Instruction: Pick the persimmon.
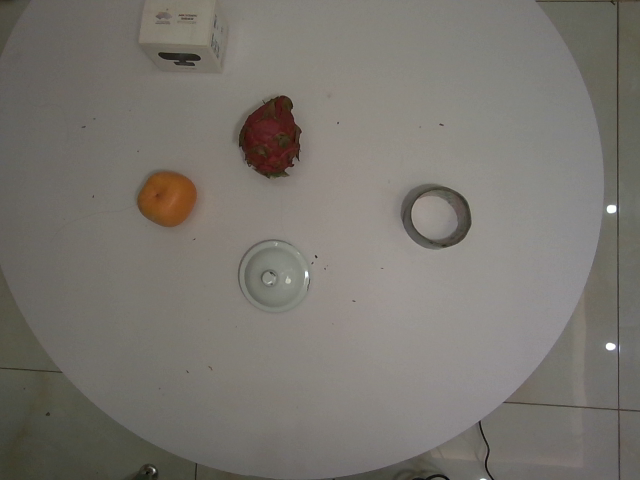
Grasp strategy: vertical